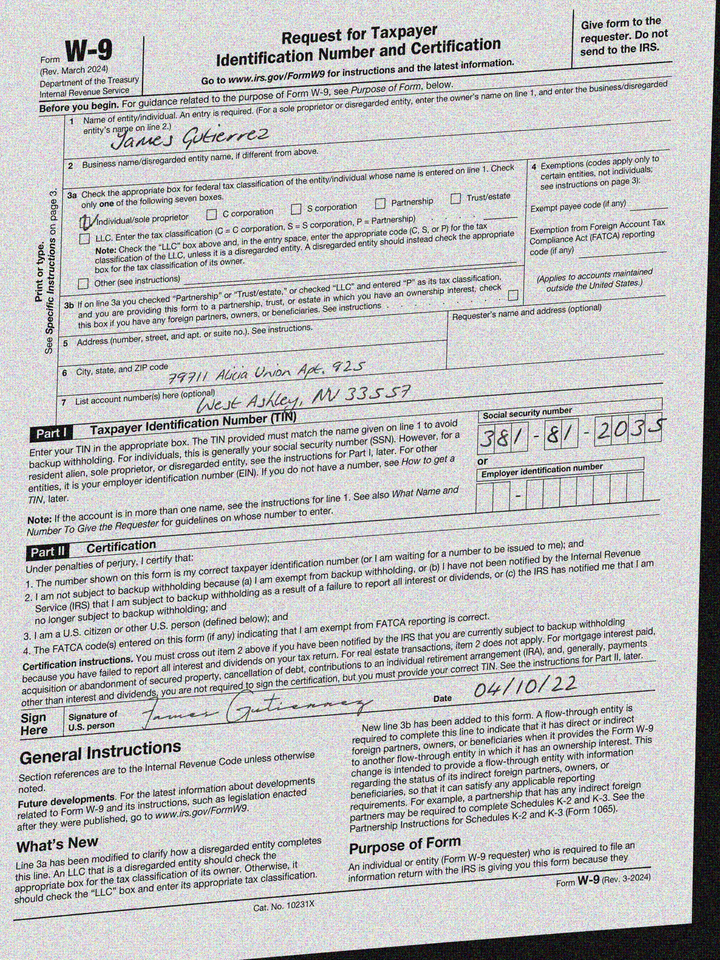
adr1: 79711 Alicia Union Apt. 925
adr2: West Ashley, NV 33557
cbx: yes
ssn: 381812035
enm: James Gutierrez
sdt: 04/10/22